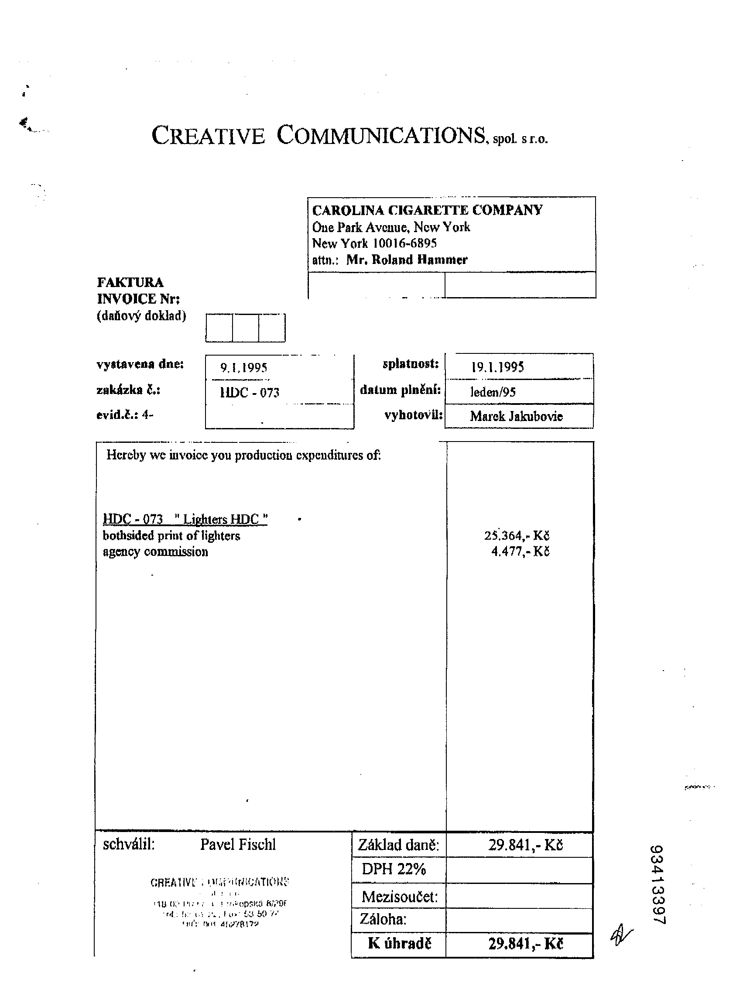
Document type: Invoice